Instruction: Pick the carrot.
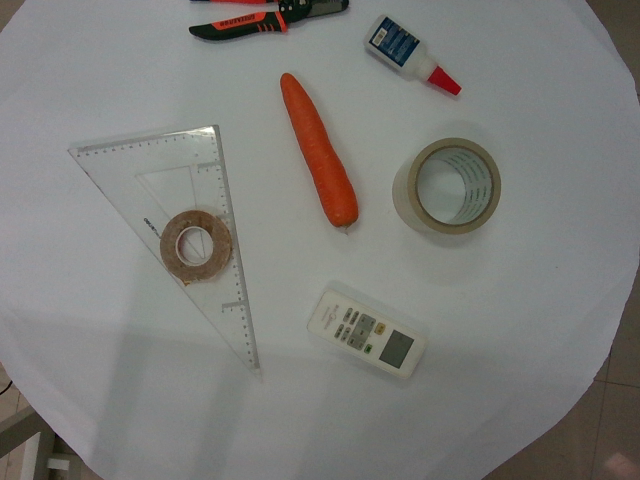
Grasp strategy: vertical